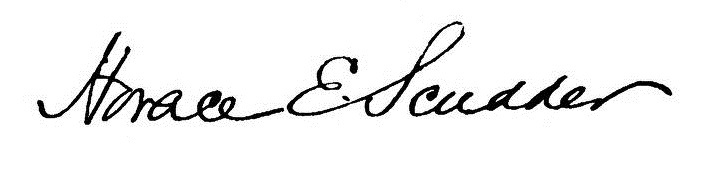
Signature of: horace elisha scudder